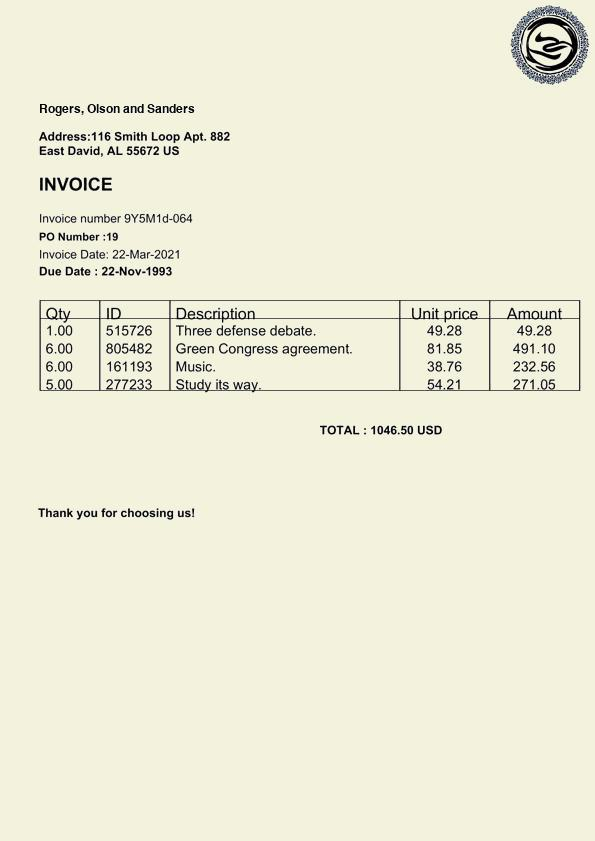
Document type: Invoice